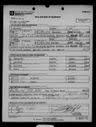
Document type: Invoice